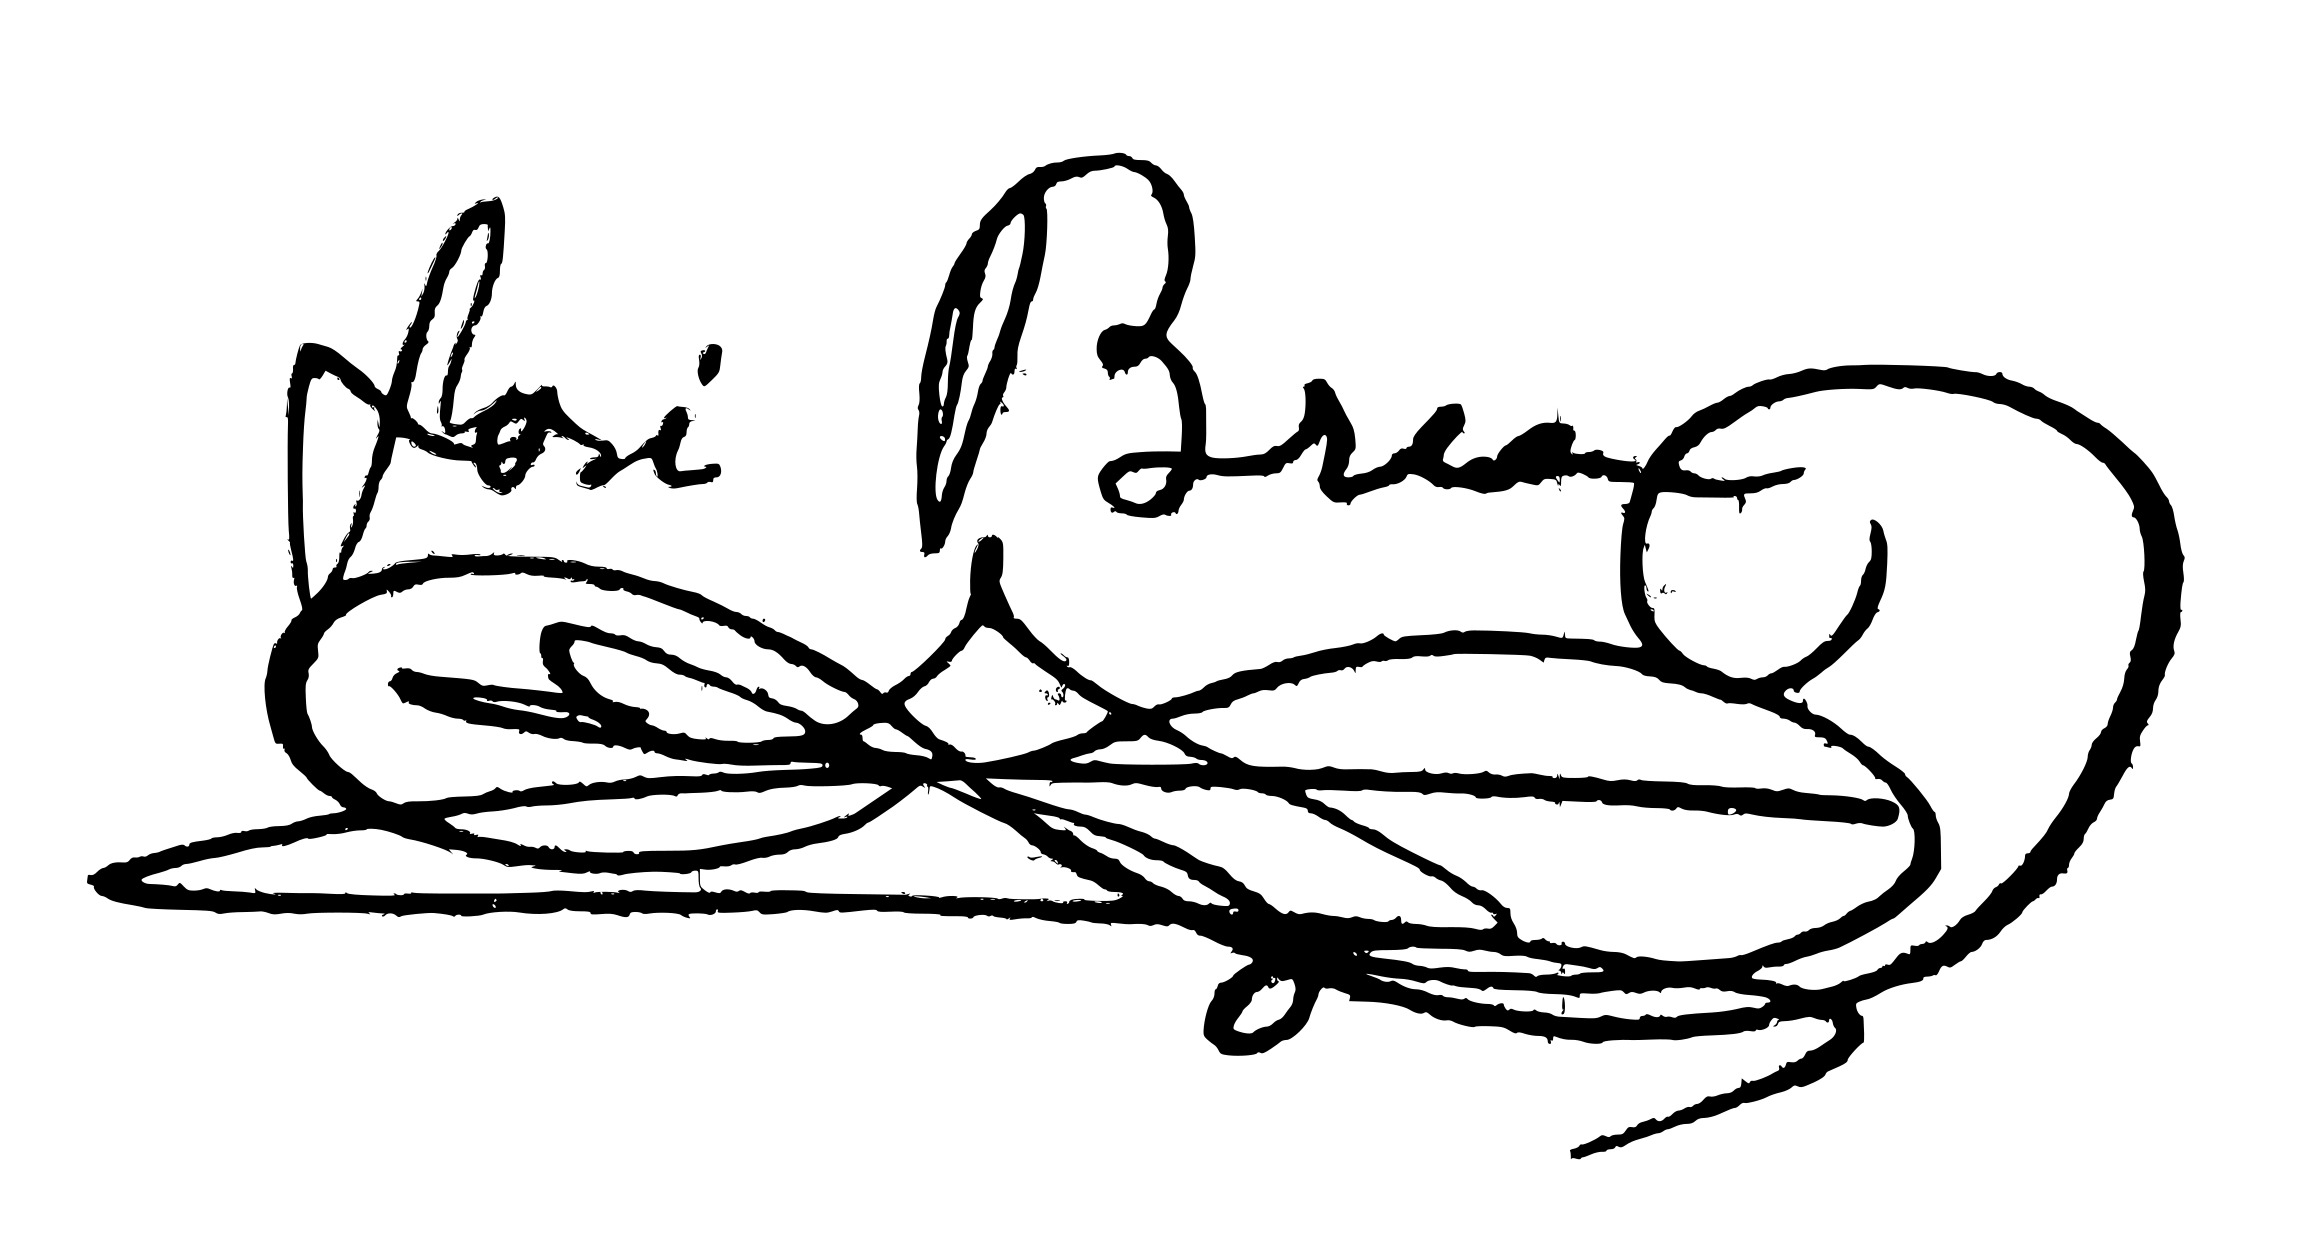
Signature of: xosé maría brea segade